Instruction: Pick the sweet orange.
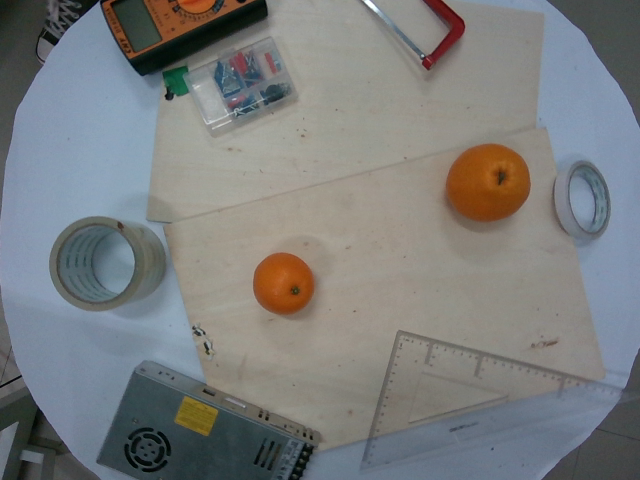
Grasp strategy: vertical